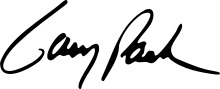
Signature of: gary paulsen